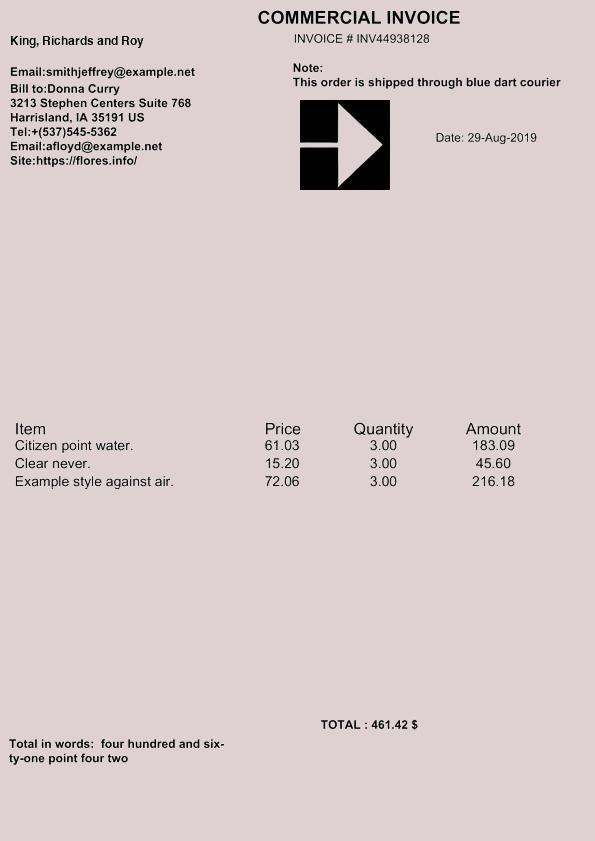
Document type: Invoice